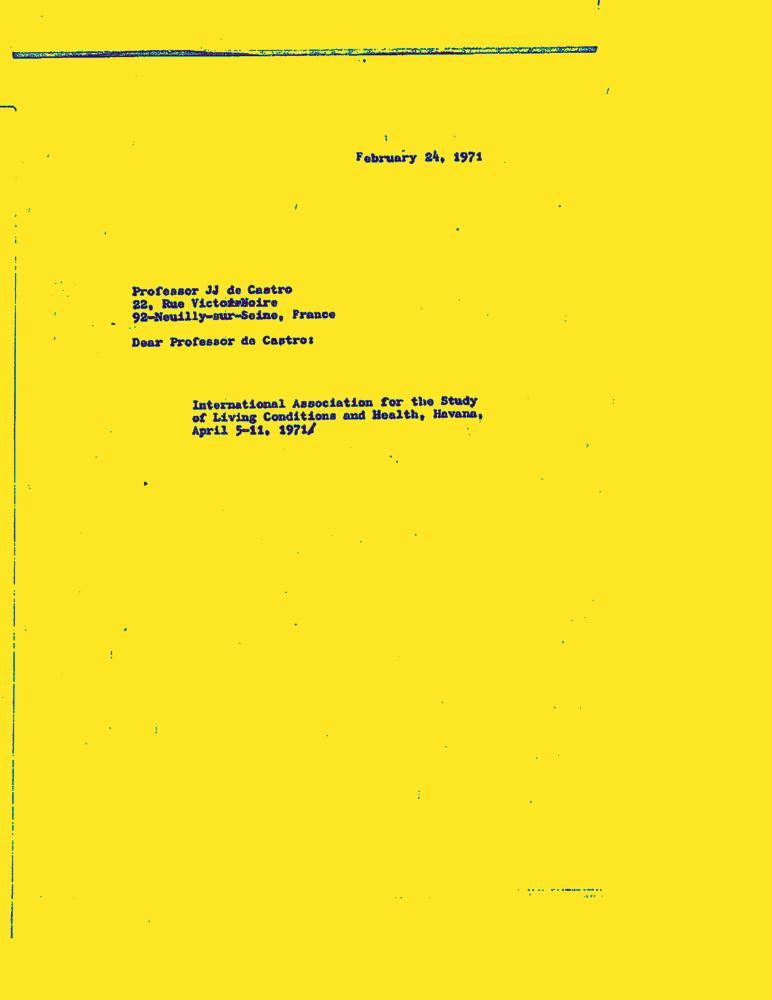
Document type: Letter-Doc